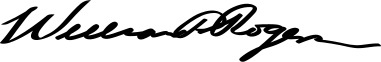
Signature of: william p rogers